Question: What is the appraised value of the property as recorded in the document?
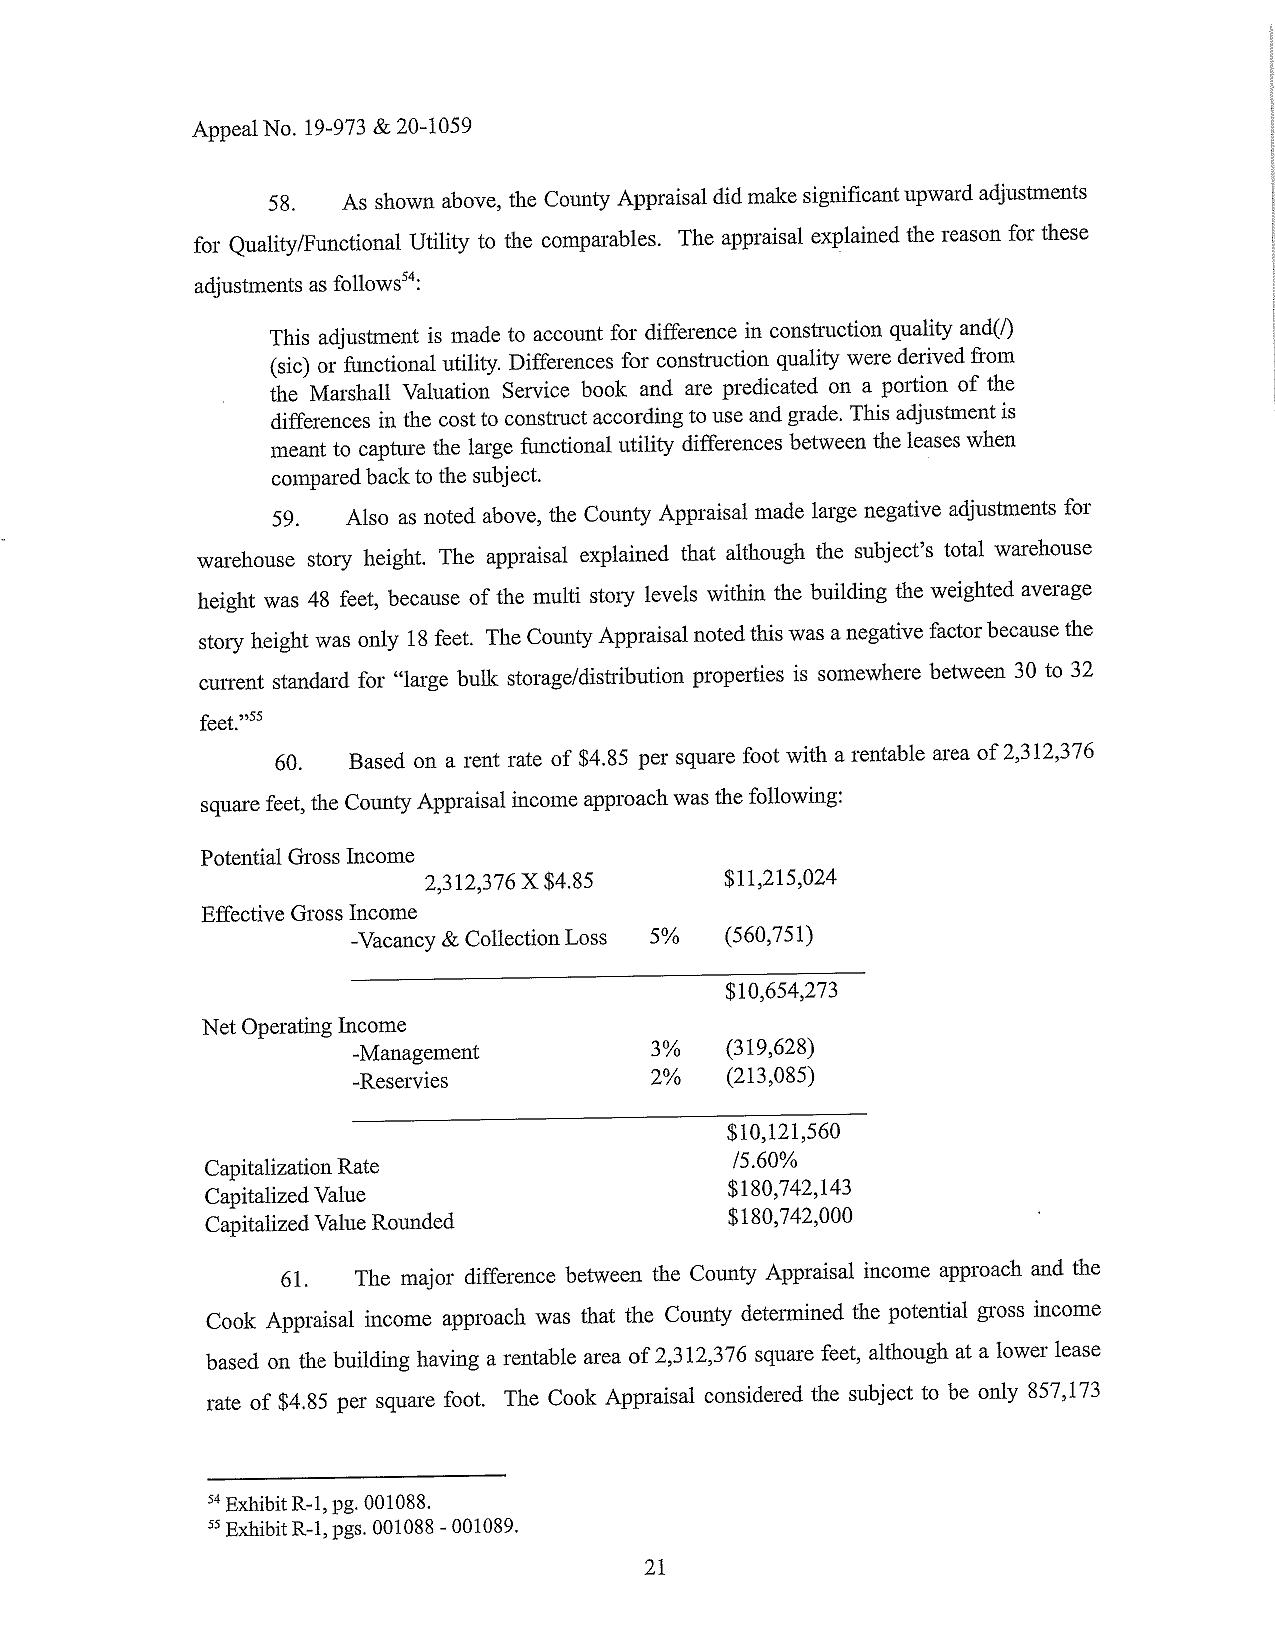
Answer: "$180,742,000 "